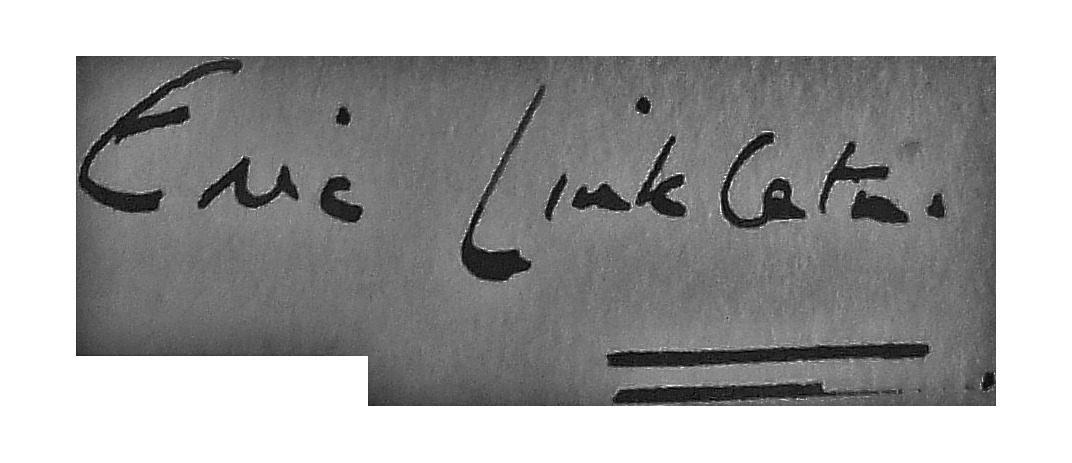
Signature of: eric linklater